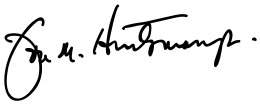
Signature of: jon huntsman jr